Question: What is the potential diagnosis?
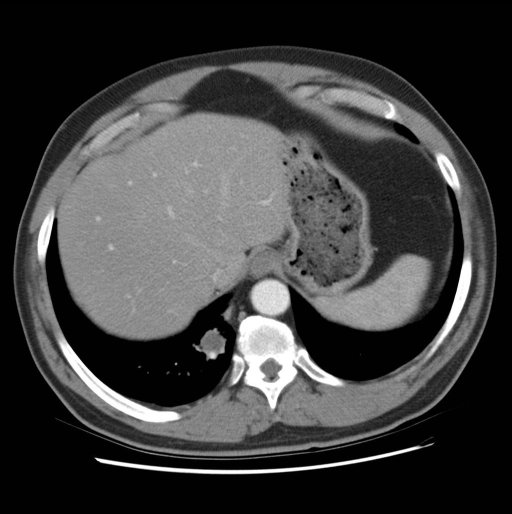
Answer: The possible diagnosis includes Pulmonary sequestration
Necrotizing pneumonia
Bronchogenic cyst
Diaphragmatic hernia
Rounded atelectasis
Neurogenic tumor.